Question: What might the diagnosis be?
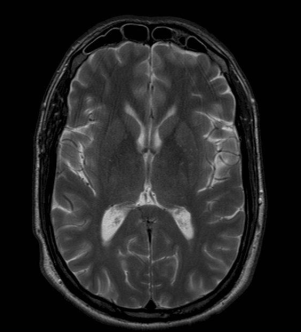
Answer: The possible diagnosis includes •  Multiple sclerosis
•  Lyme disease
•  ADEM (Acute Disseminated Encephalomyelitis)
•  Sarcoidosis
•  Vasculitis (SLE, etc.).